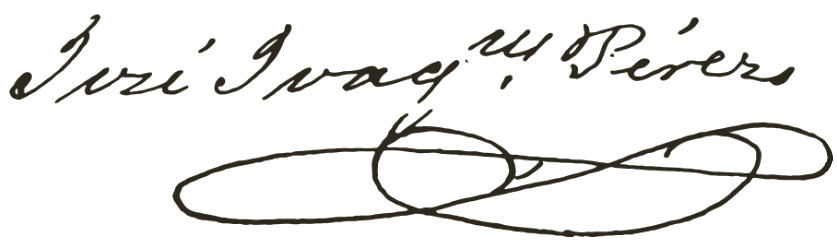
Signature of: josé joaquín pérez